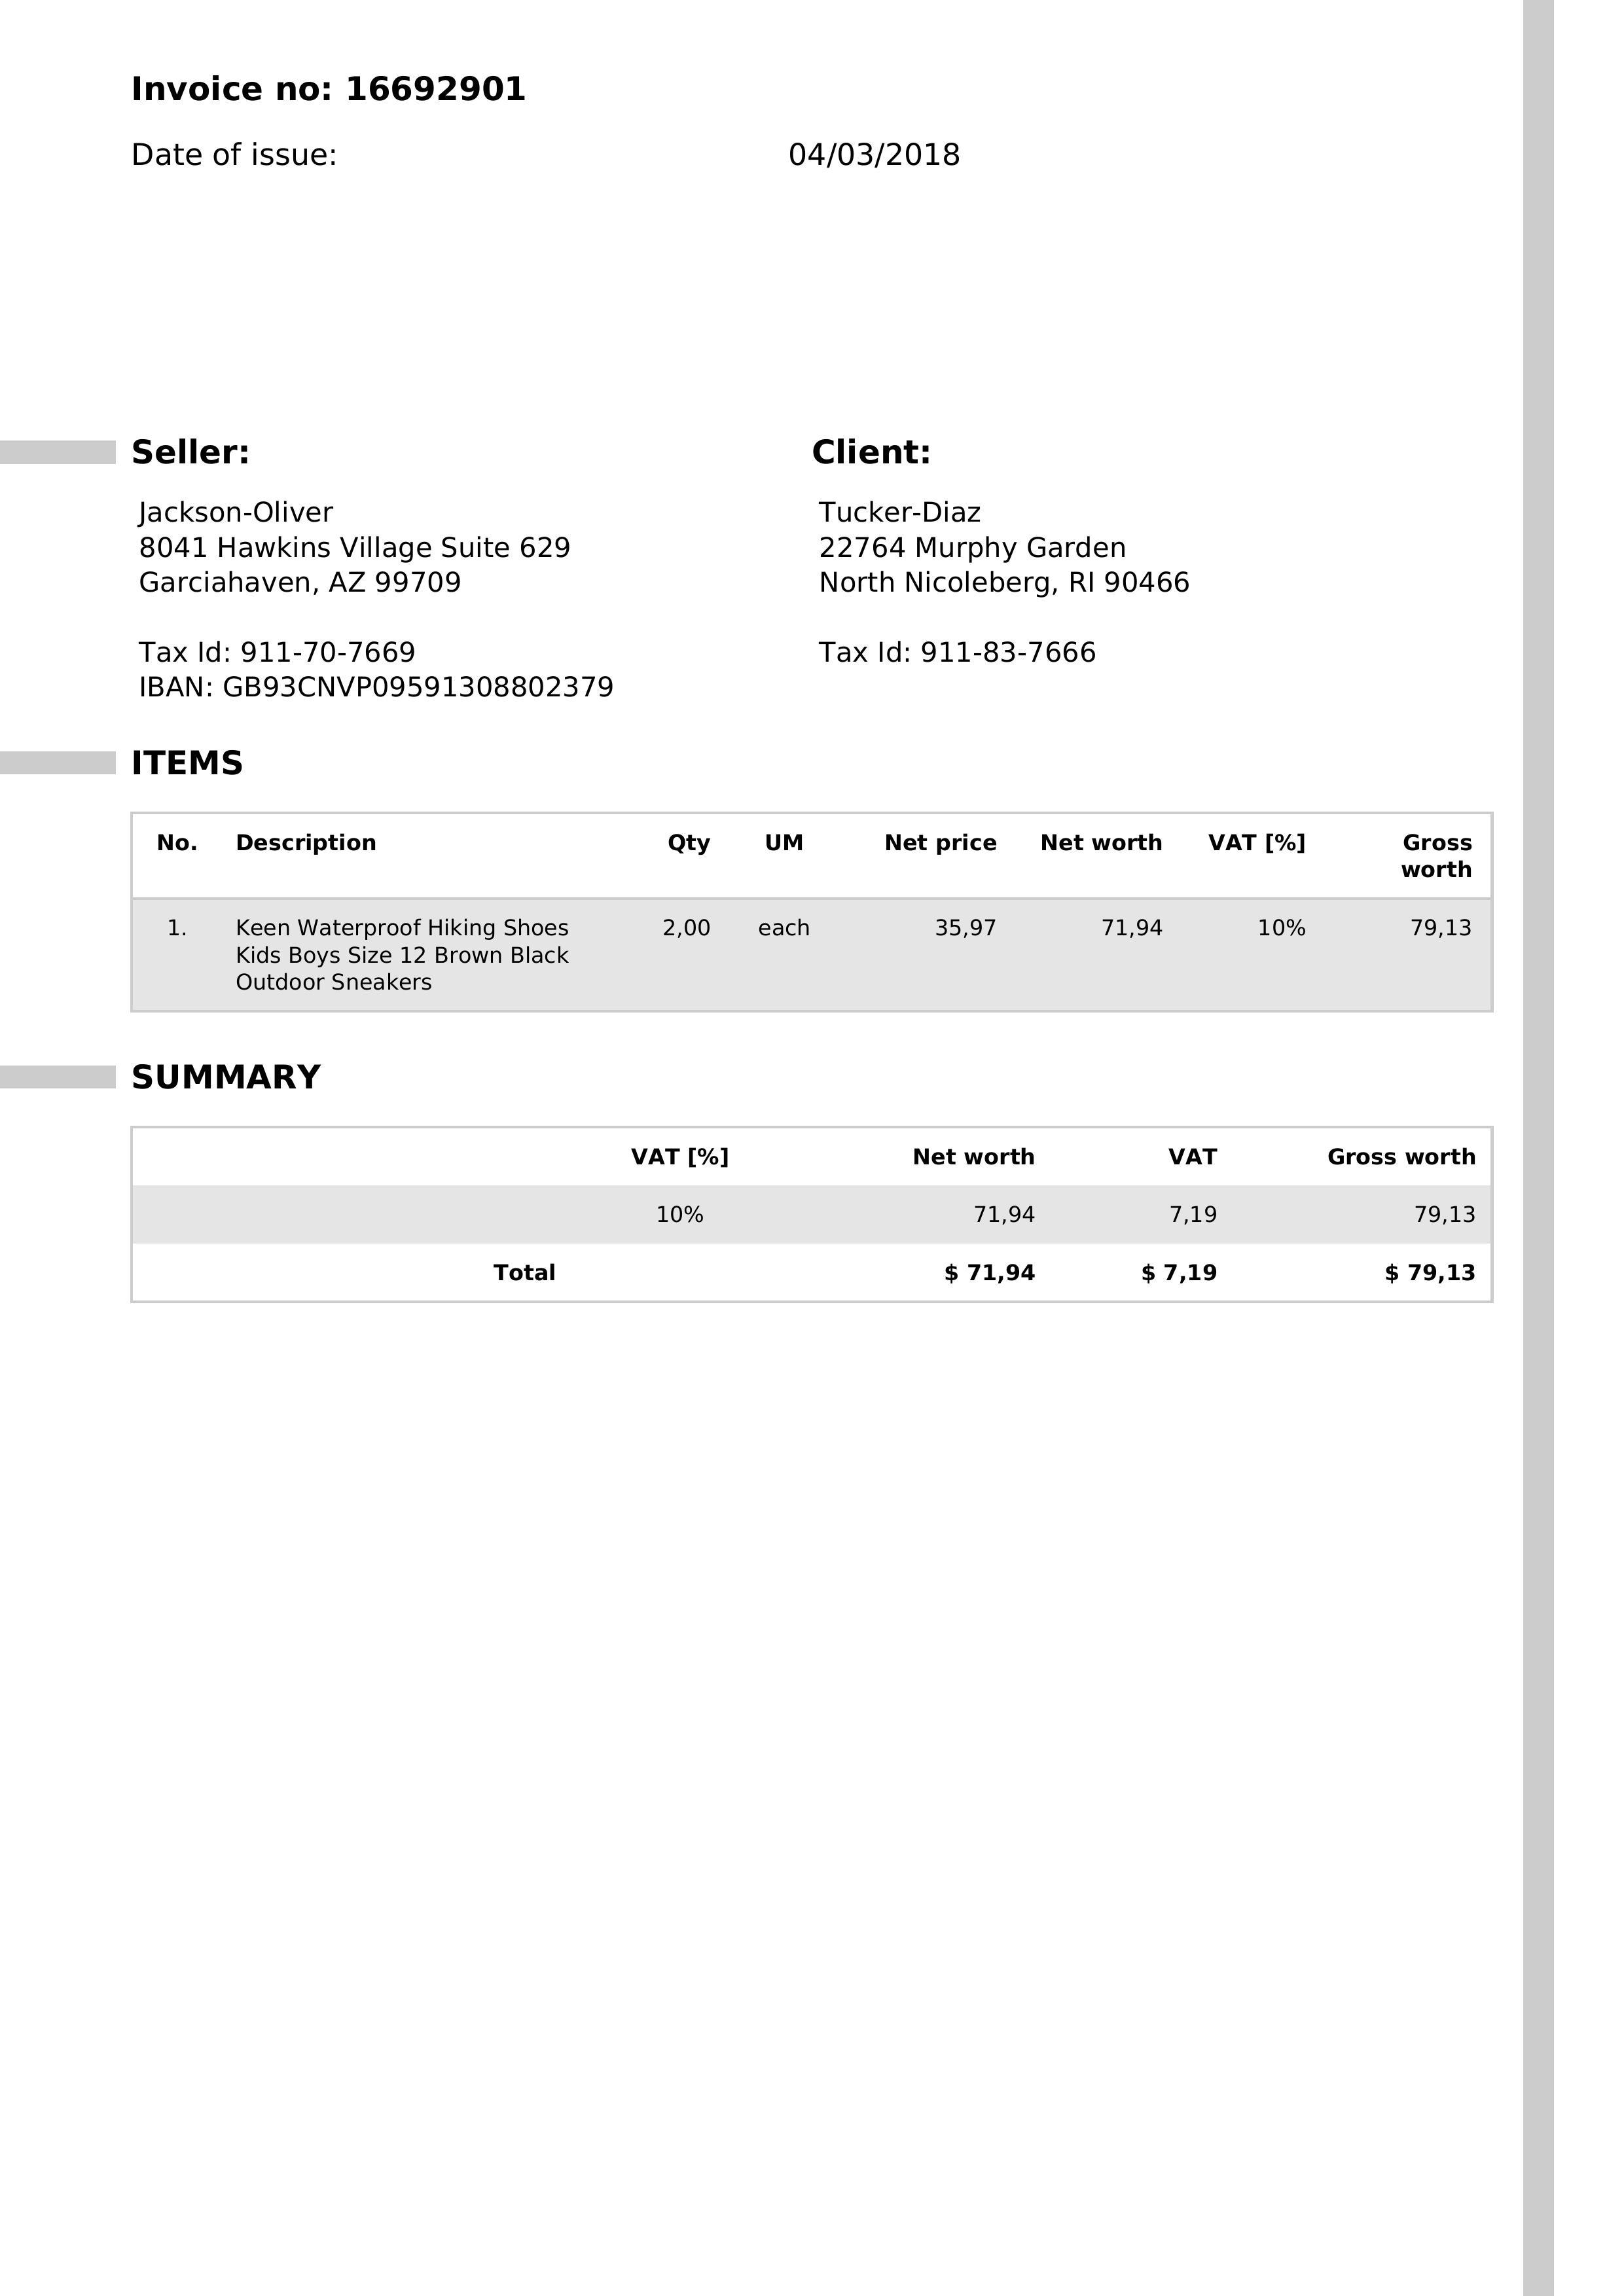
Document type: Invoice